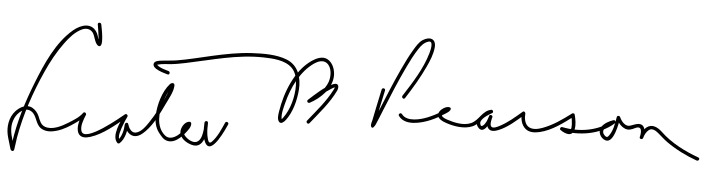
Signature of: lester b pearson